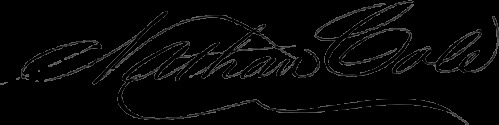
Signature of: nathan cole